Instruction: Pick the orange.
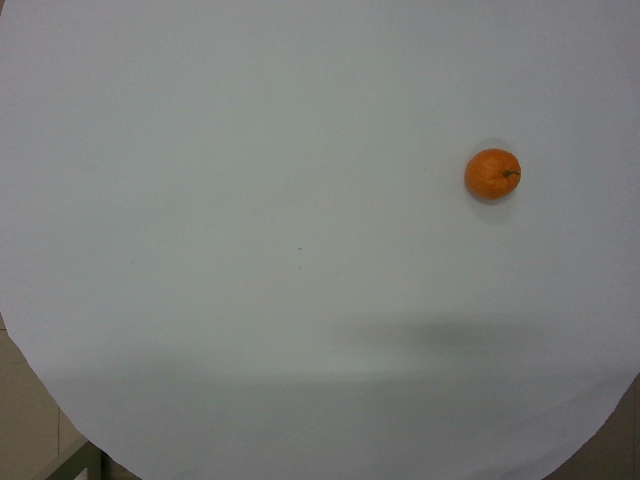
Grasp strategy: vertical